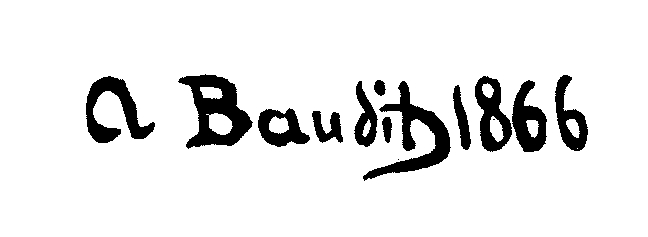
Signature of: amédée baudit